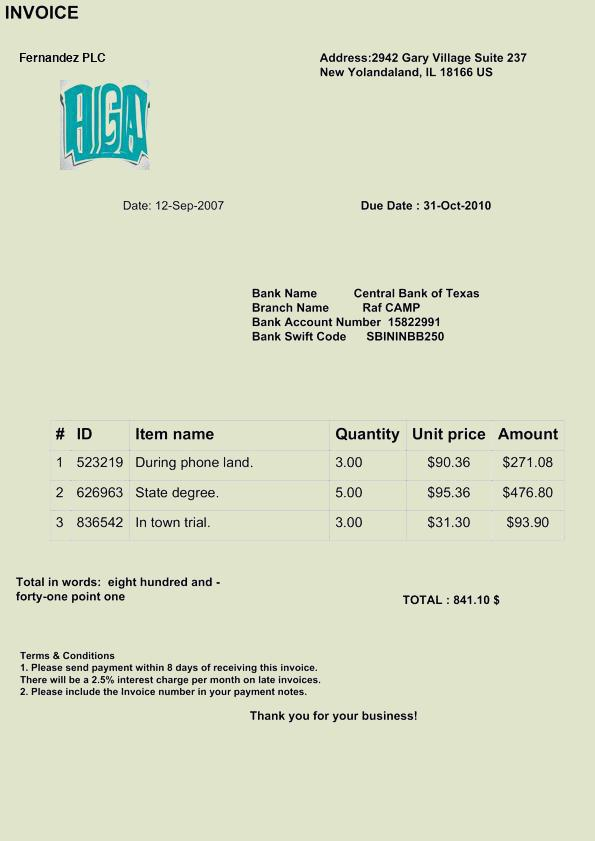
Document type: Invoice